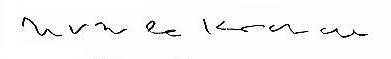
Signature of: ursula krechel